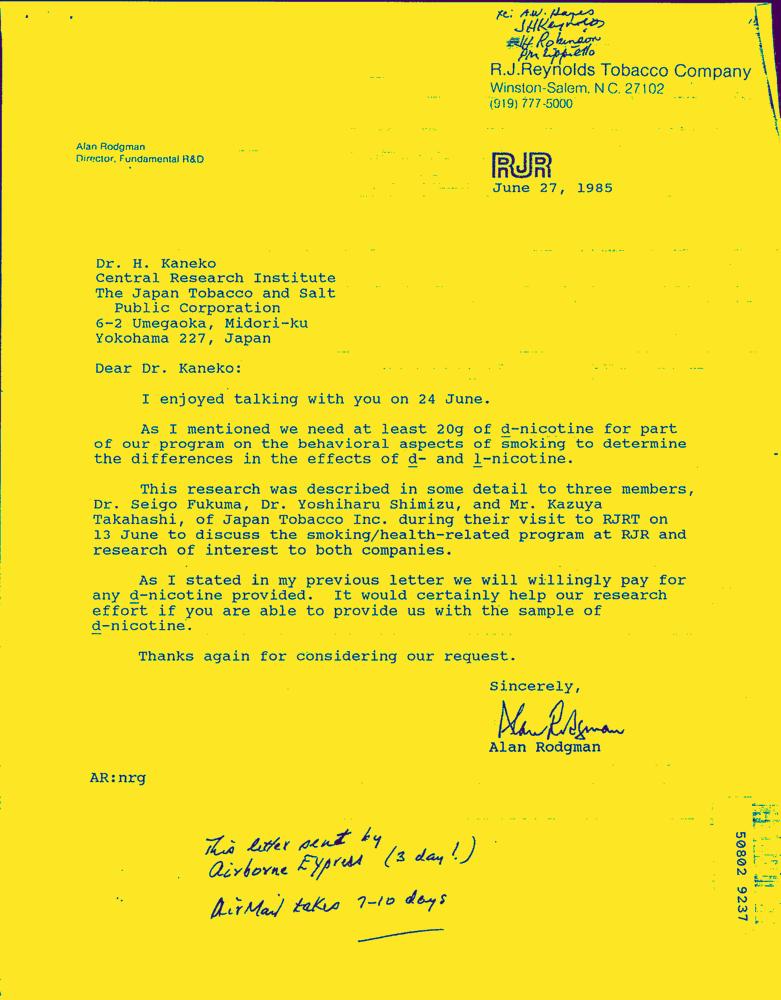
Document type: Letter-Doc